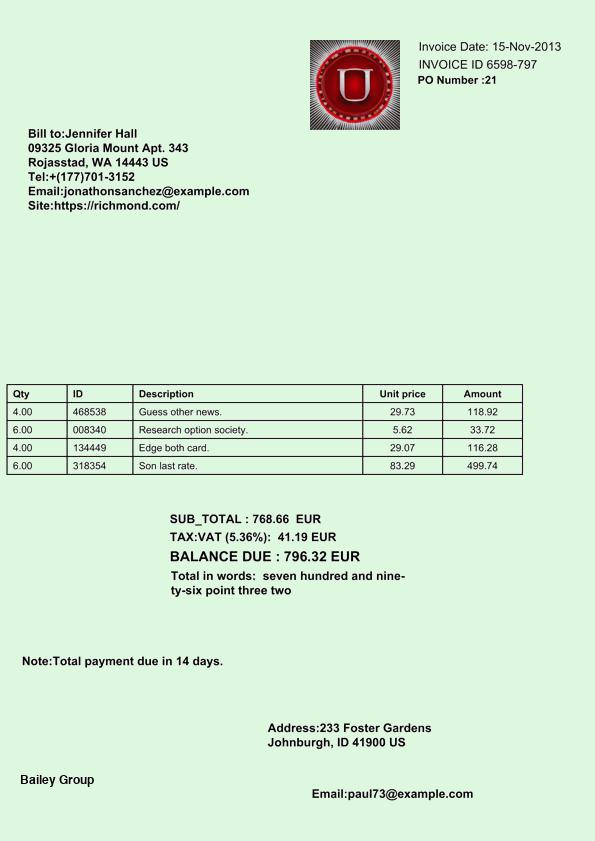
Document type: Invoice